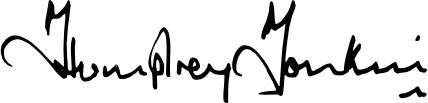
Signature of: humphrey tonkin